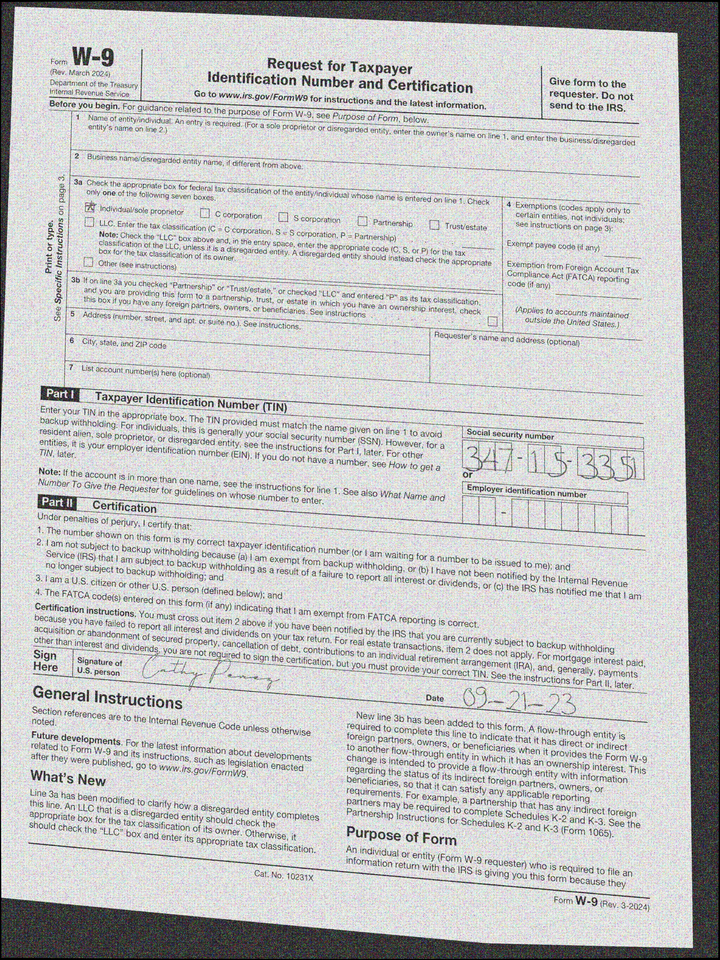
cbx: yes
ssn: 347153351
sdt: 09-21-23